Retrieve the amount in words, amount in figures, name of the payee, date on the cheque, and the bank name from the image.
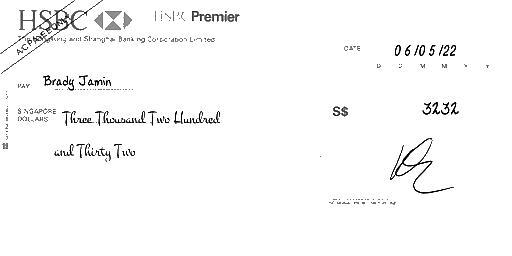
amt_in_words: Three Thousand Two Hundred and Thirty Two
amt_in_figures: 3232
payee_name: Brady Jamin
bank_name: HSBC
cheque_date: 06/05/22